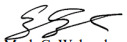
Signature of: mark walczyk